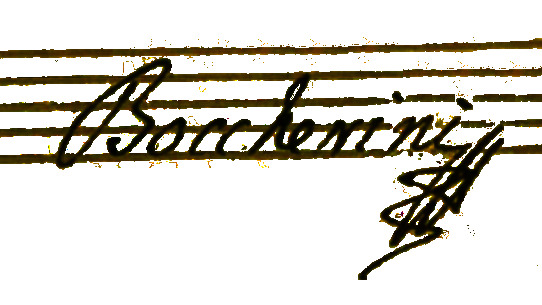
Signature of: luigi boccherini